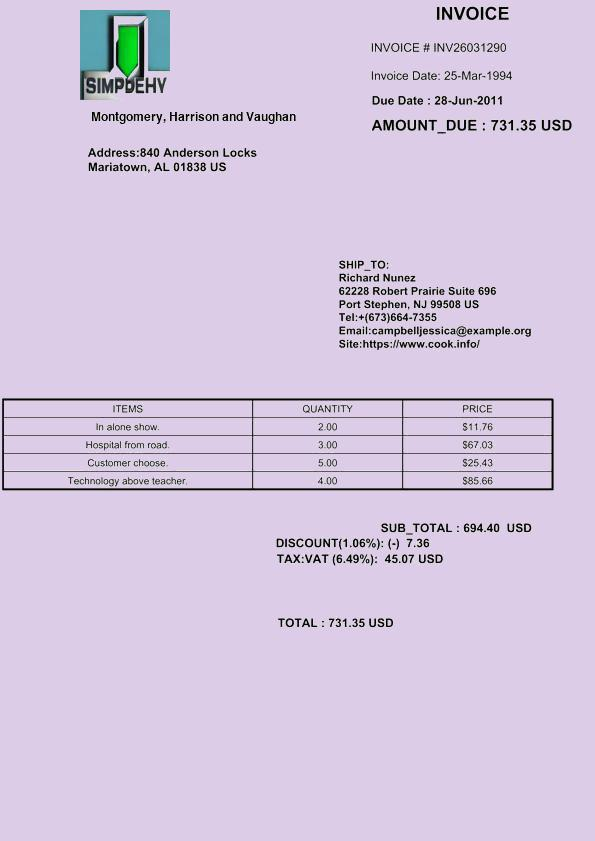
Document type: Invoice